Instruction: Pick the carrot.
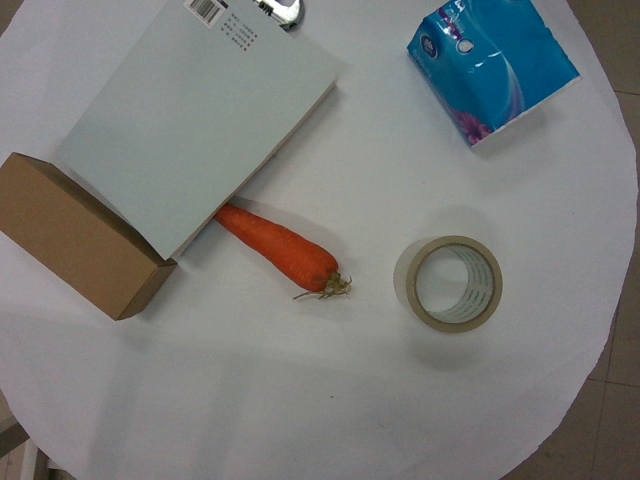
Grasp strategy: vertical